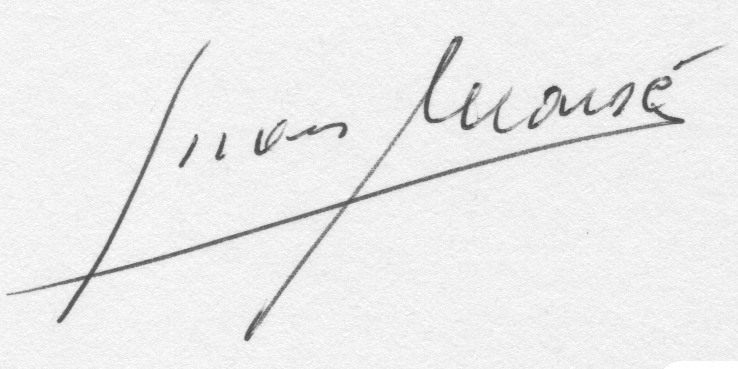
Signature of: juan marsé